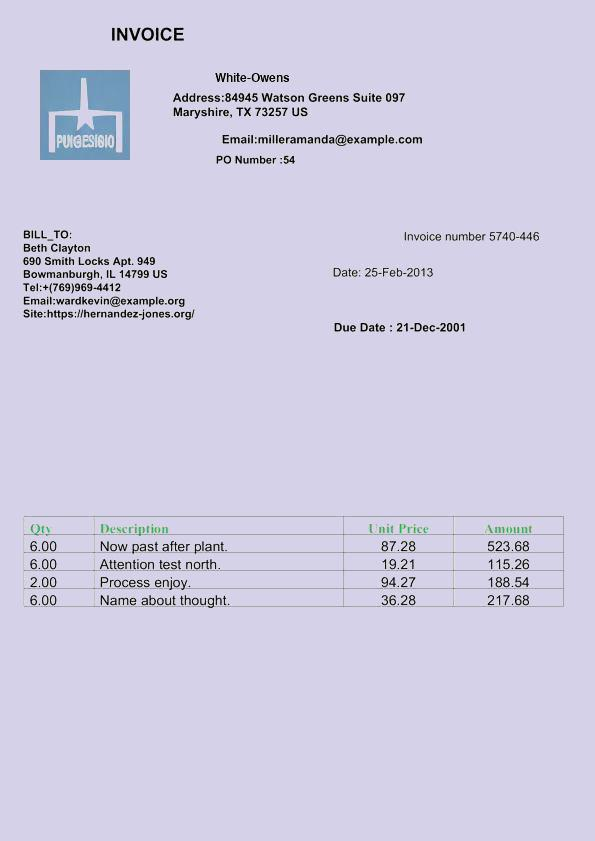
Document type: Invoice